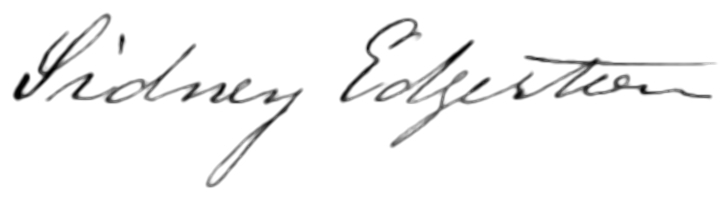
Signature of: sidney edgerton